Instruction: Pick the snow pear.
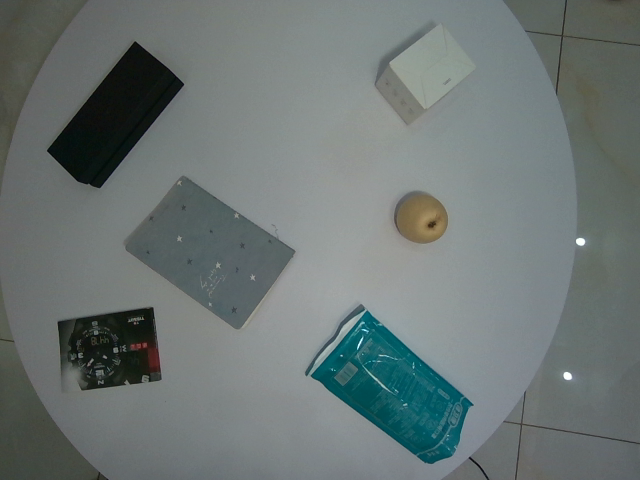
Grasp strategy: vertical